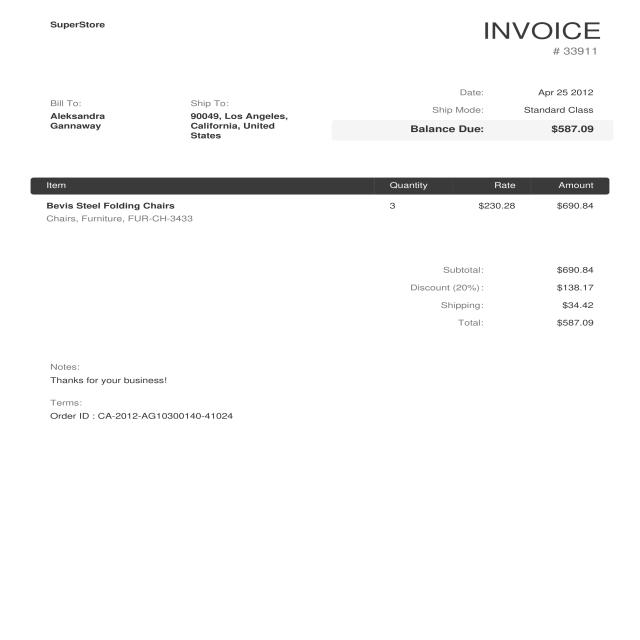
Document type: Invoice